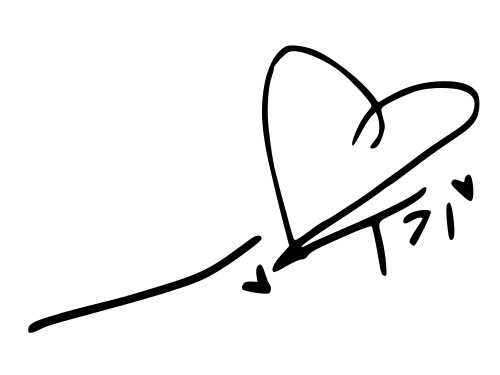
Signature of: song yuqi